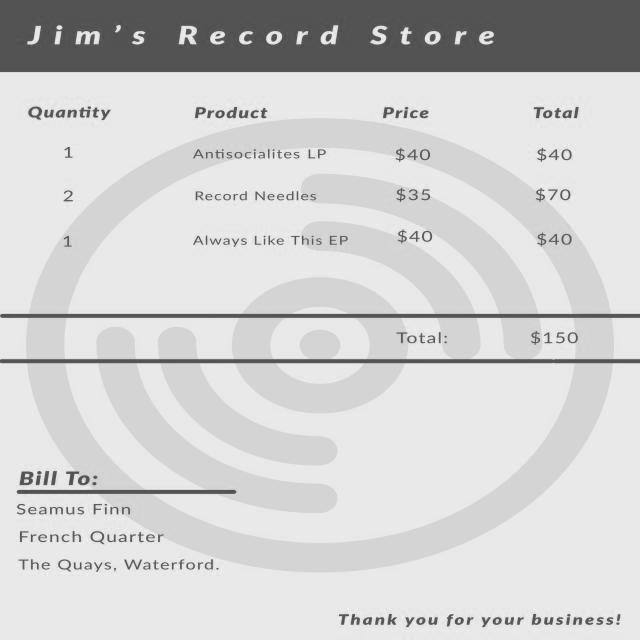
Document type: Invoice